Question: What was observed in the imaging?
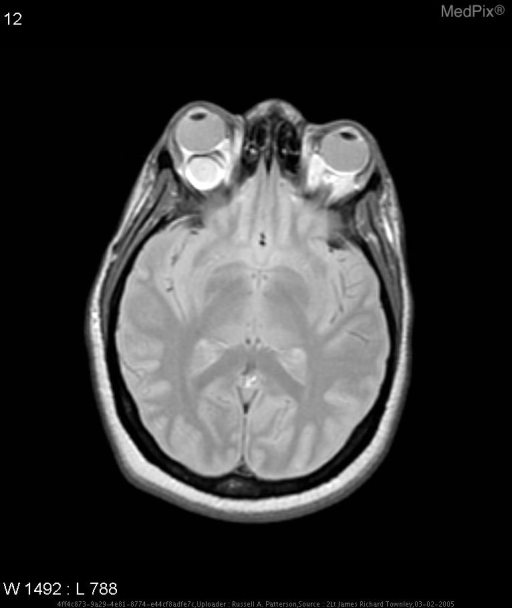
Answer: The imaging shows A well-circumscribed mass of heterogeneous attenuation (soft tissue attenuation as well as bone attenuation) is present within the intraconal region of the right orbit lateral to the optic nerve. This lesion has the following dimensions: 2.1 cm AP by 1.9 cm transverse by 2.1 cm craniocaudal. The surrounding soft tissues, including the extraocular muscles, are within normal limits.  Post-contrast images demonstrate heterogeneous enhancement of this lesion. Exophthalmos is noted with the right globe. MR Image.